Question: What was observed in the imaging?
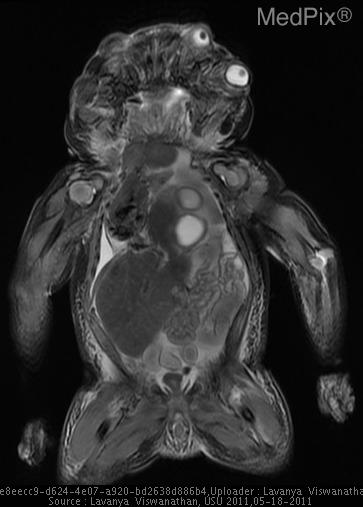
Answer: The imaging shows •  Duplication of facial structures (eyes, teeth)
•  Cleft with partial duplication of vertebrae (L1)
•  Absence of spinal cord and brain
•  Enlarged liver, distorting abdominal and thoracic structures
•  Congenital diaphragmatic hernia (lack of normal lung tissue found on autopsy) Duplication of facial structures (eyes, teeth).
Cleft with partial duplication of vertebrae („?L1).
Absence of spinal cord and brain.
Enlarged liver, distorting abdominal and thoracic structures.
Congenital diaphragmatic hernia (lack of normal lung tissue found on autopsy).